Can you pull out the amount in words, numerical amount, payee's name, date of the cheque, and the bank's name from the image?
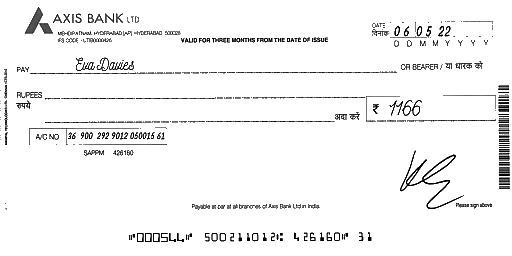
amt_in_words:
amt_in_figures: 1166
payee_name: Eva Davies
bank_name: AXIS BANK
cheque_date: 06/05/22